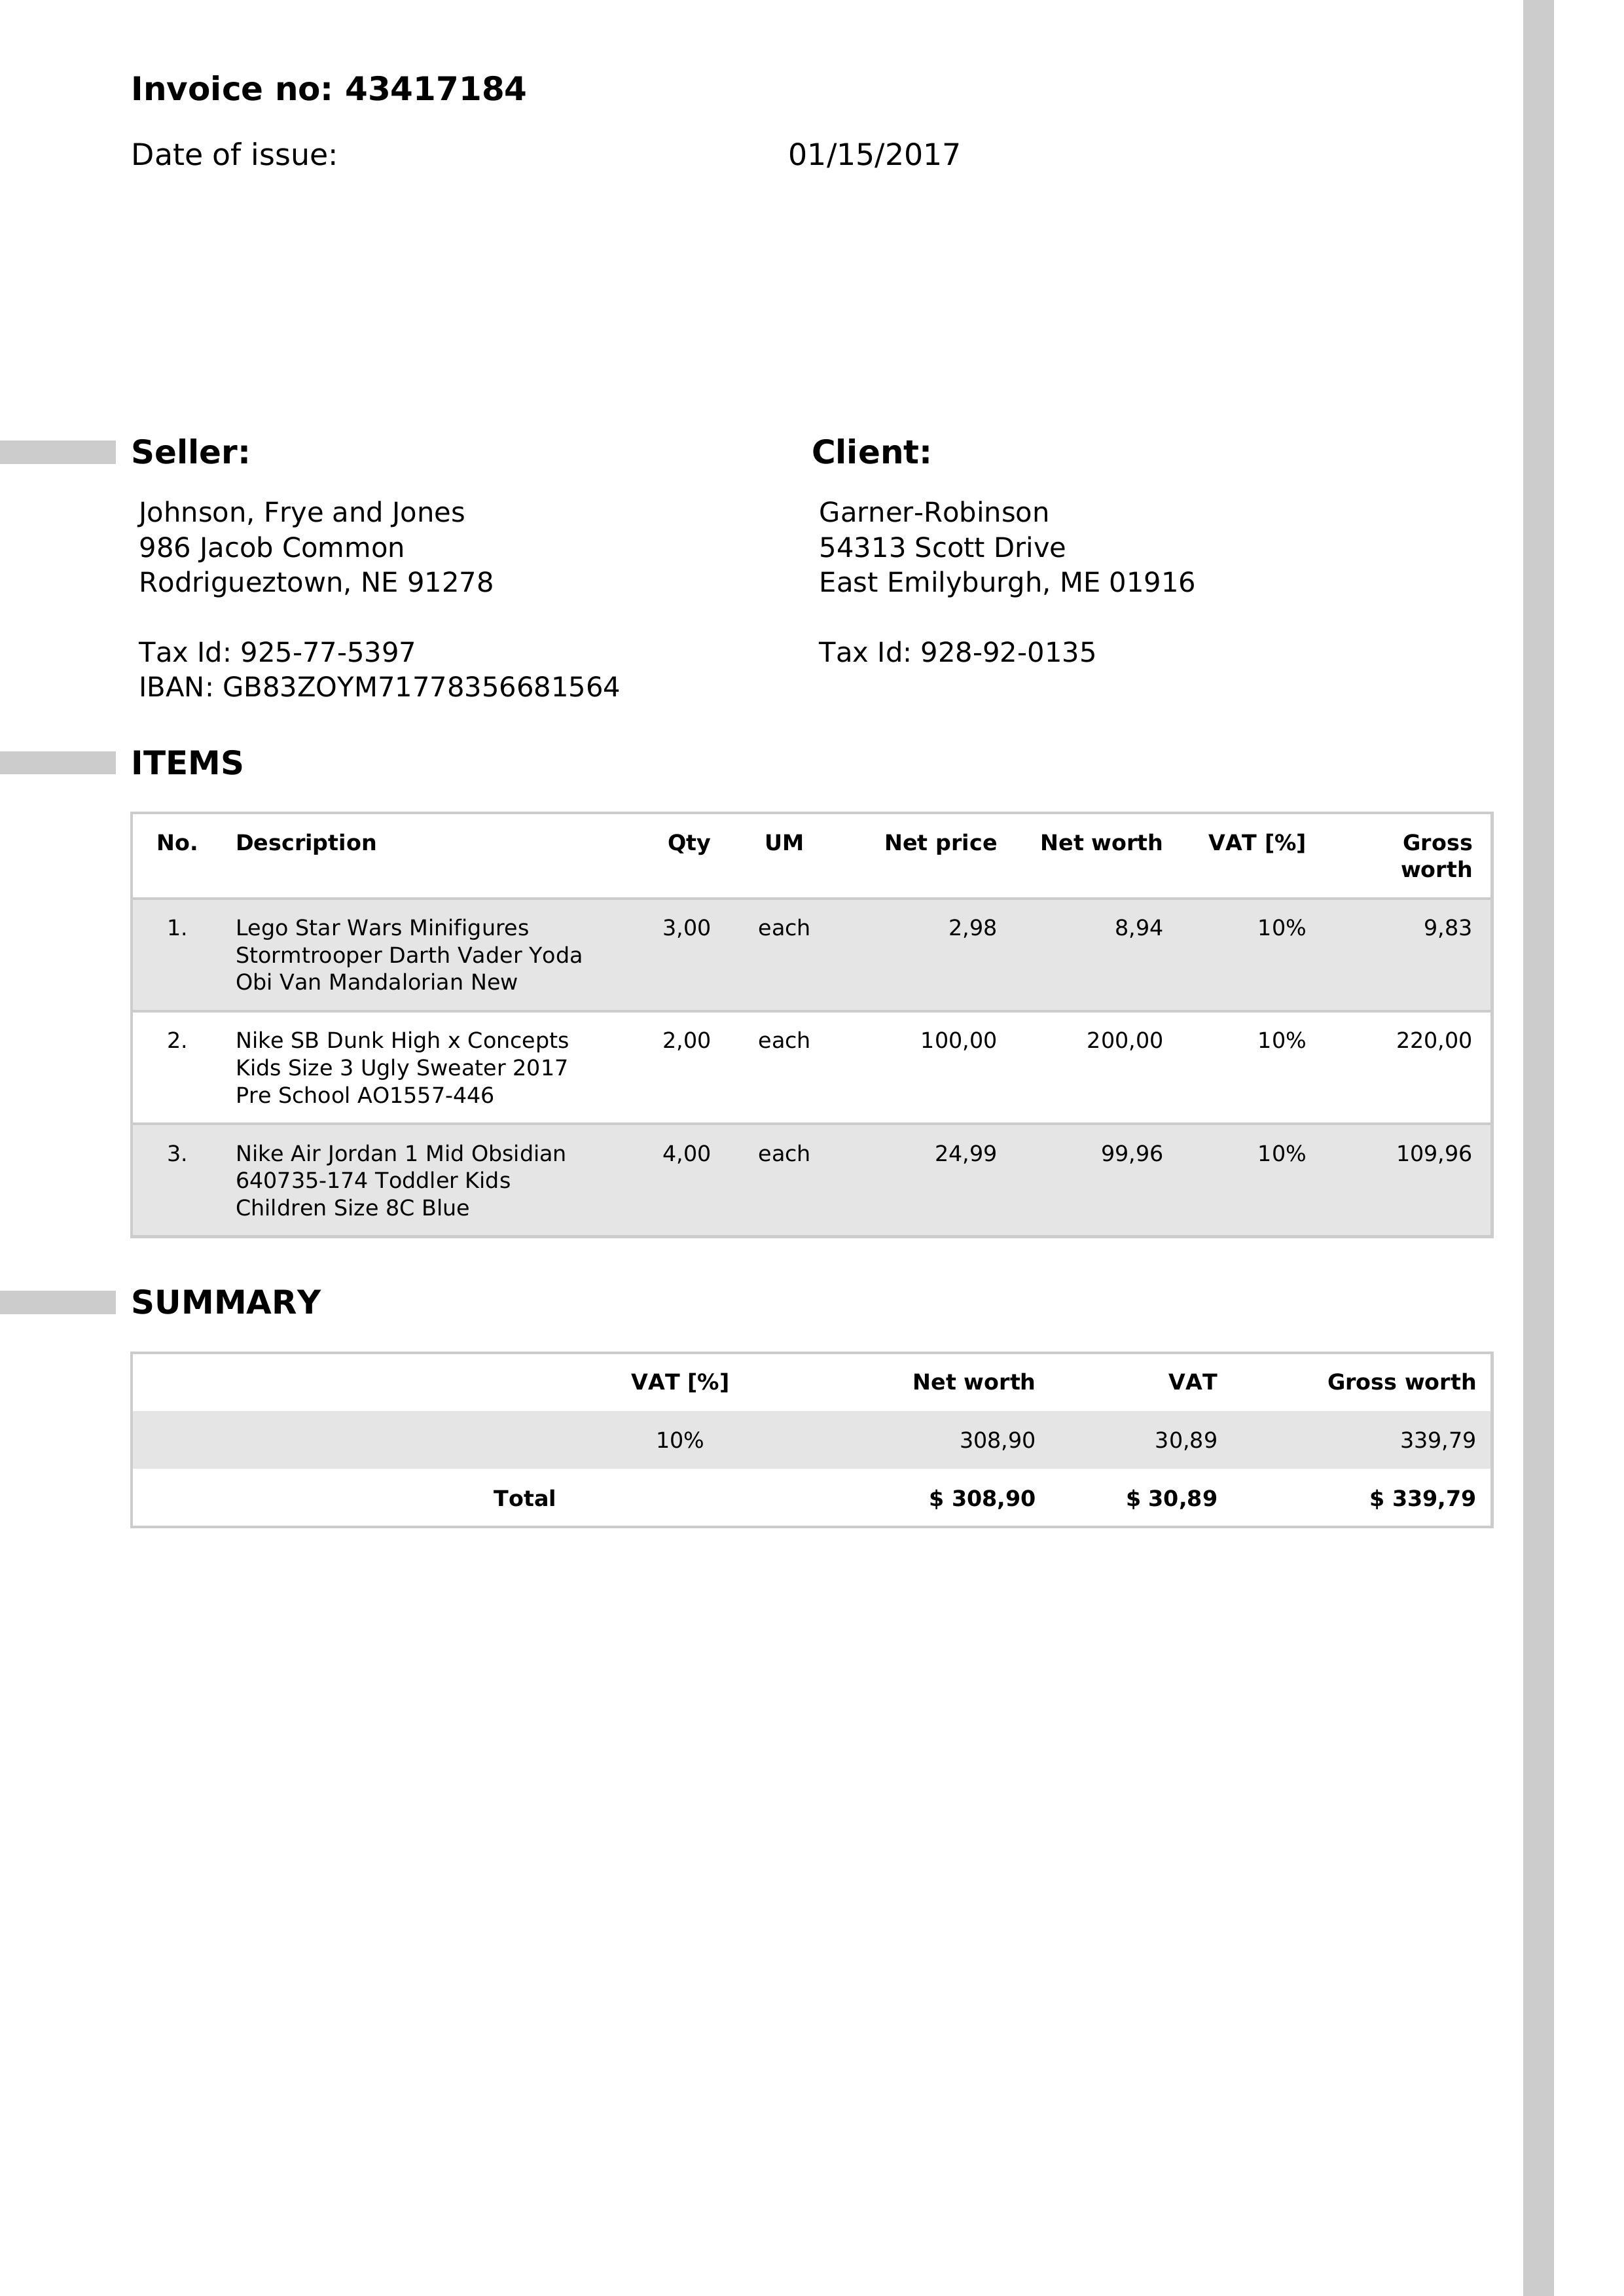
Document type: Invoice